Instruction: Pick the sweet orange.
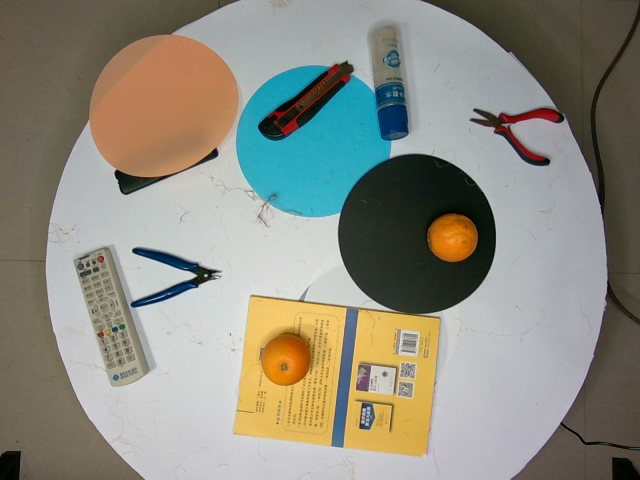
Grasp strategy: vertical